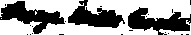
Signature of: george willis cooke